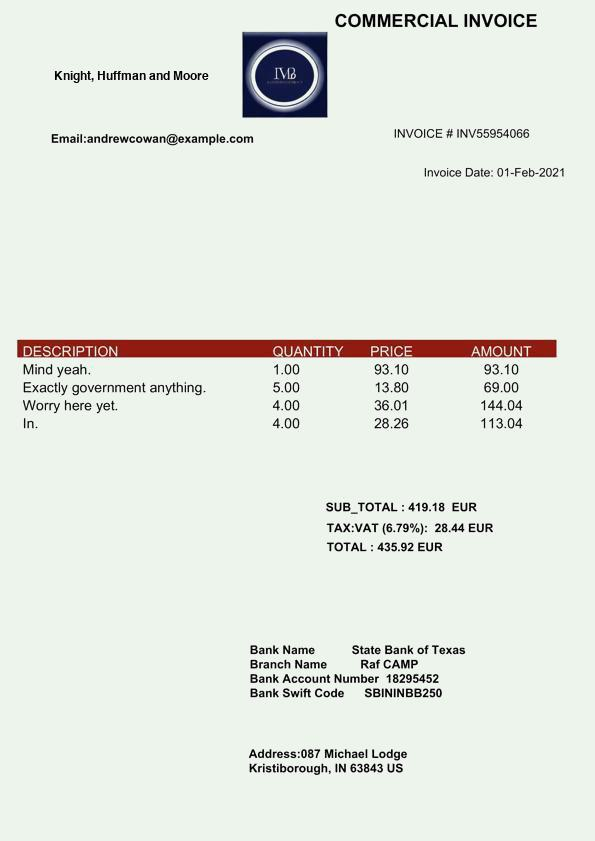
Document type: Invoice